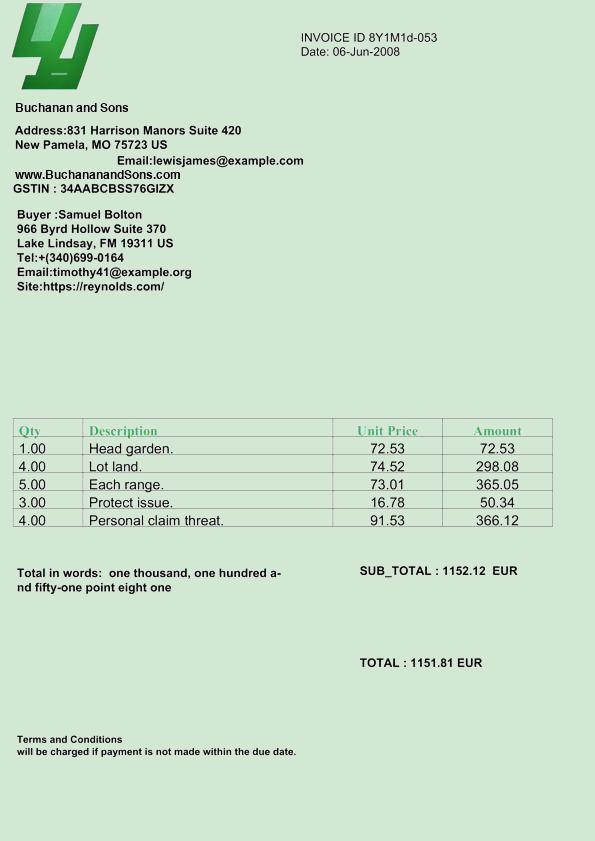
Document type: Invoice